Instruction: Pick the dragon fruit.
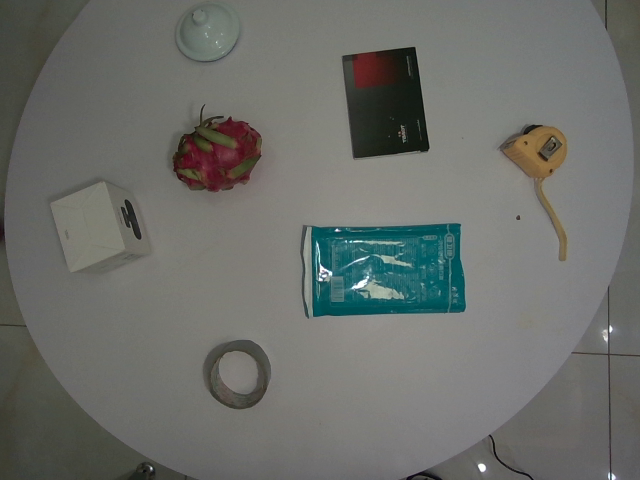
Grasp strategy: vertical